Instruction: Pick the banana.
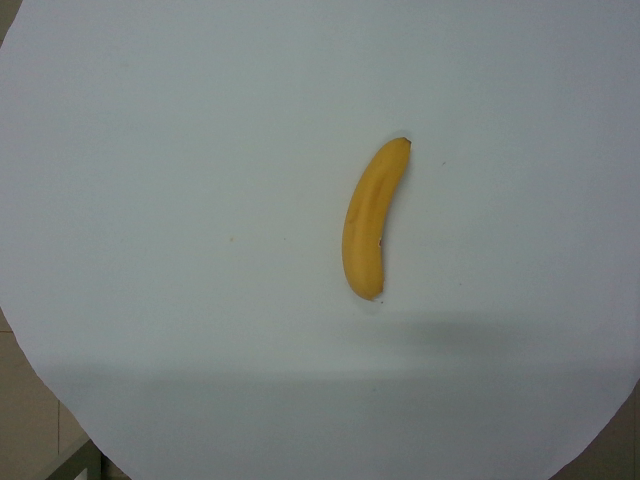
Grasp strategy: vertical